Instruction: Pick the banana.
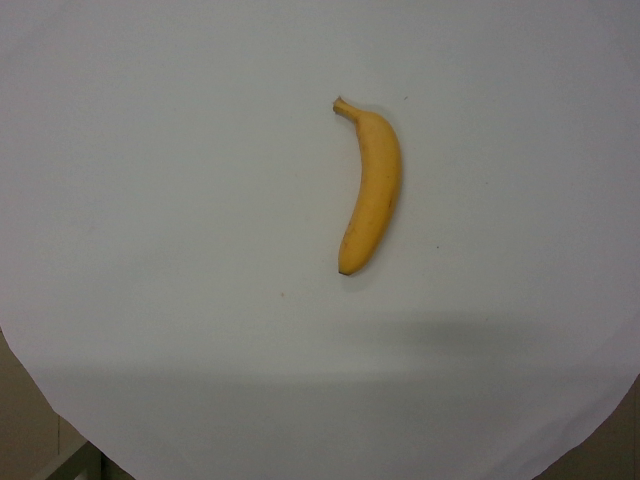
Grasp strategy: vertical